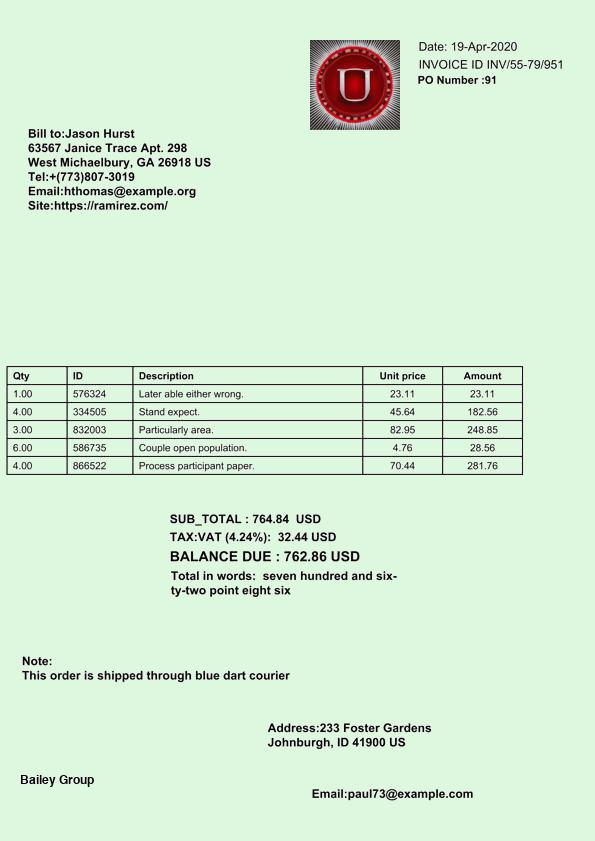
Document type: Invoice